Question: What is the name of the tenant mentioned in the document?
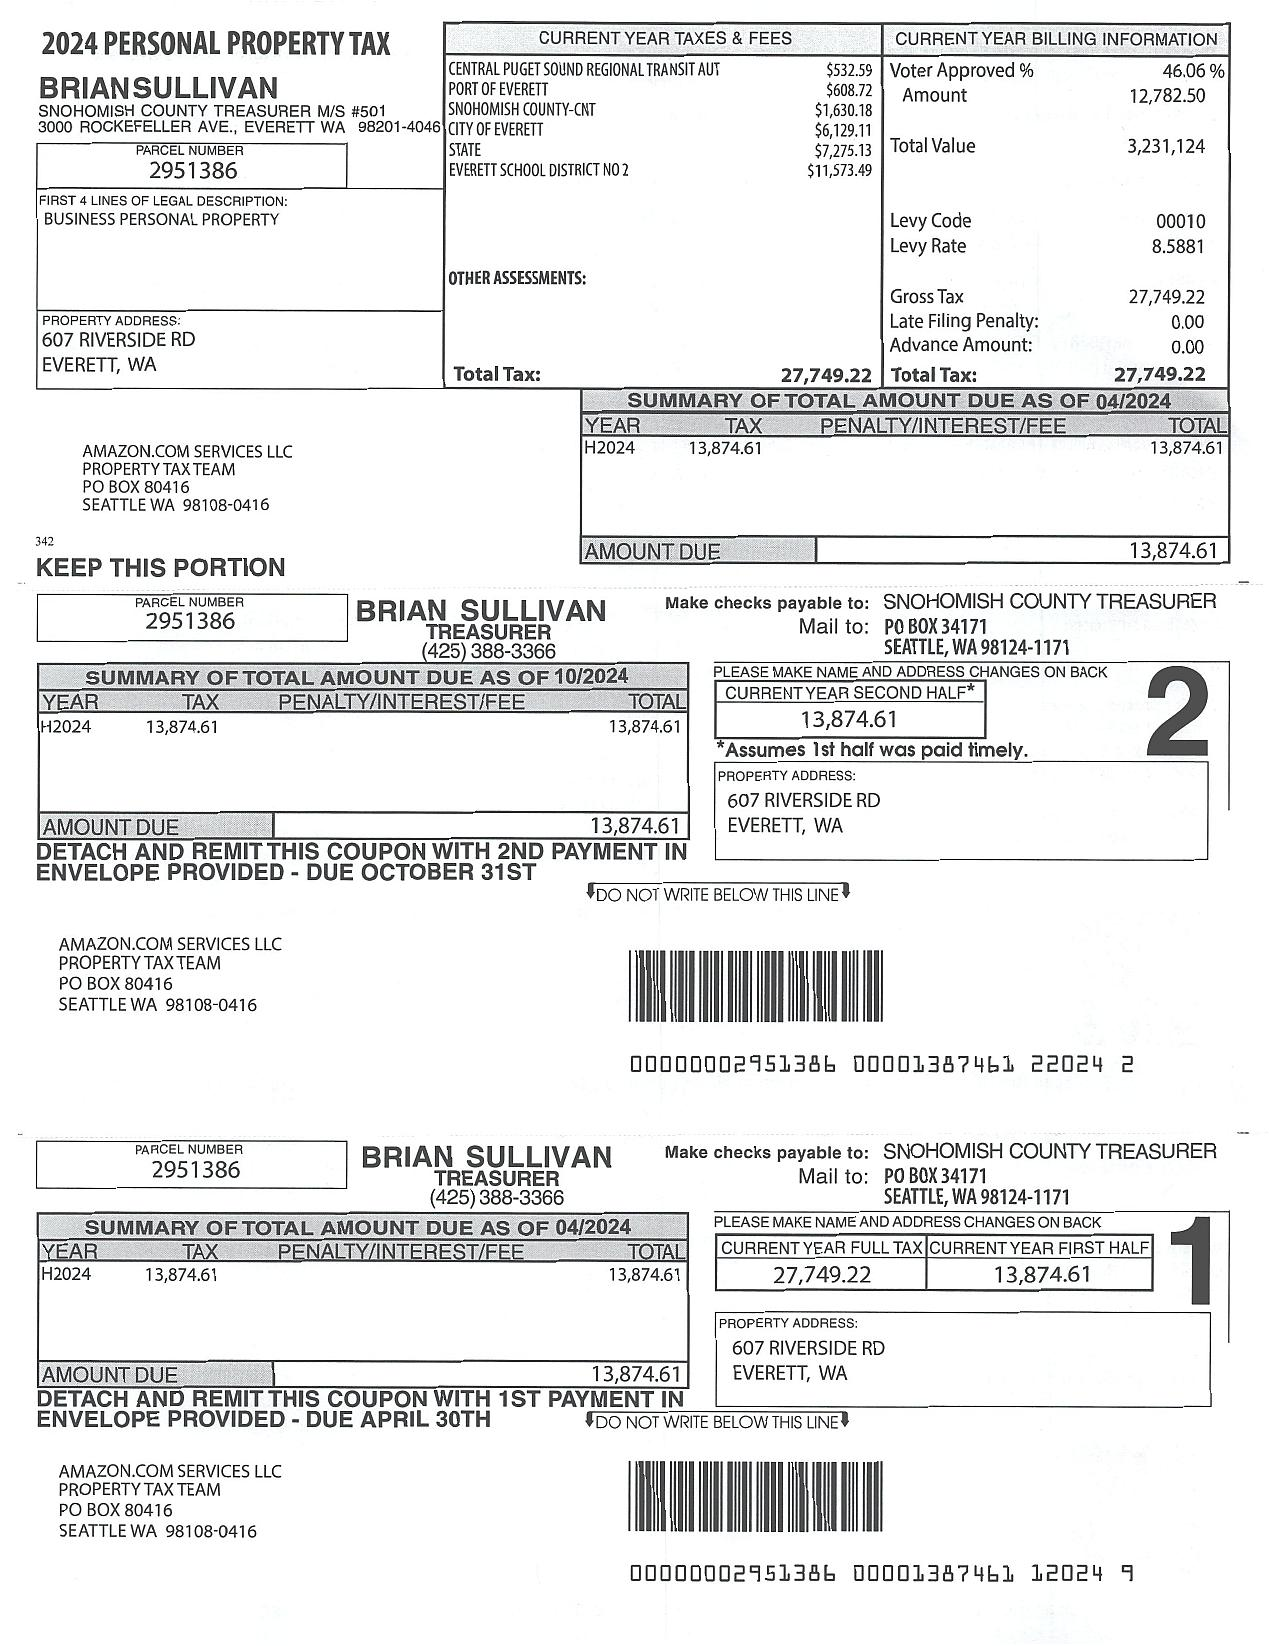
Answer: "BRIAN SULLIVAN"